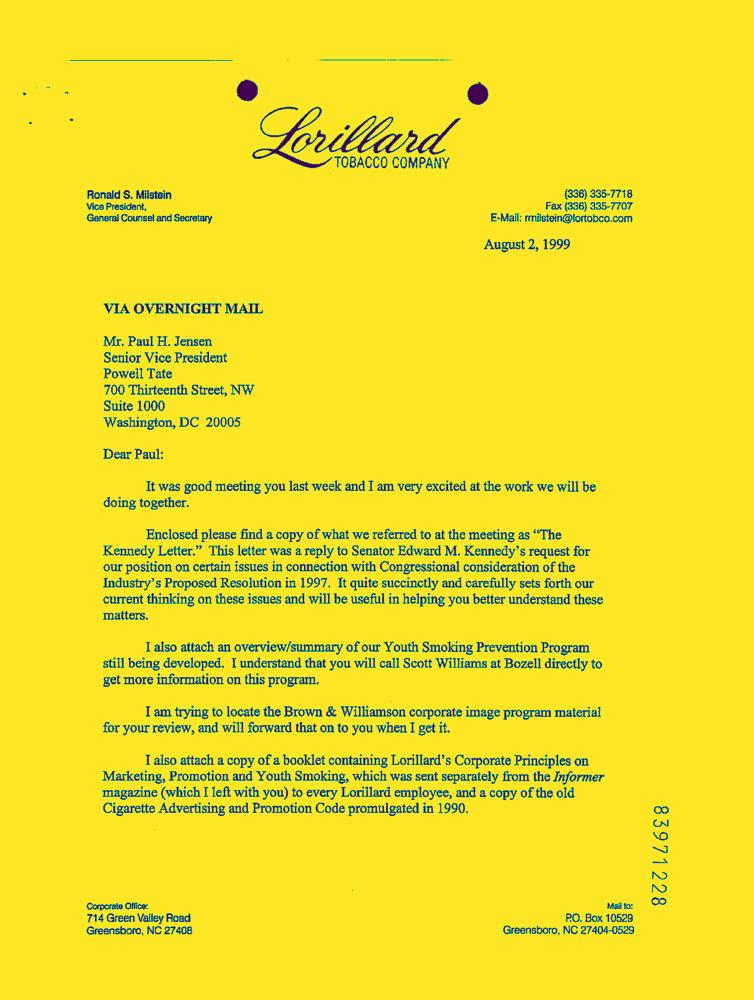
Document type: Letter-Doc